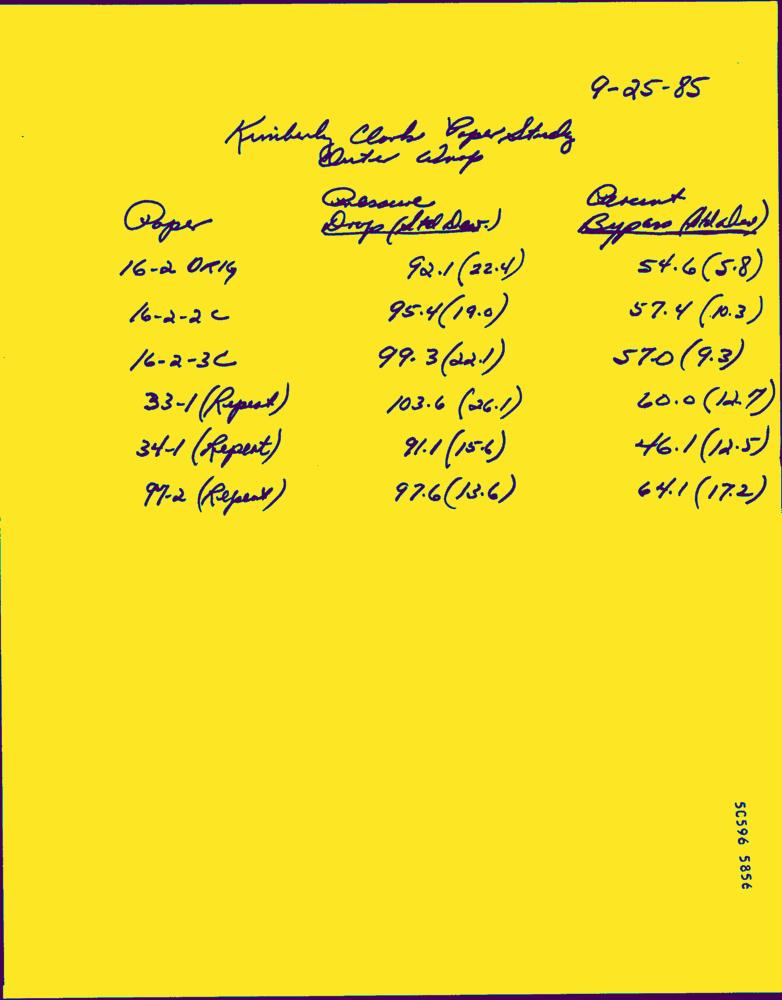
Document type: Hand-Written